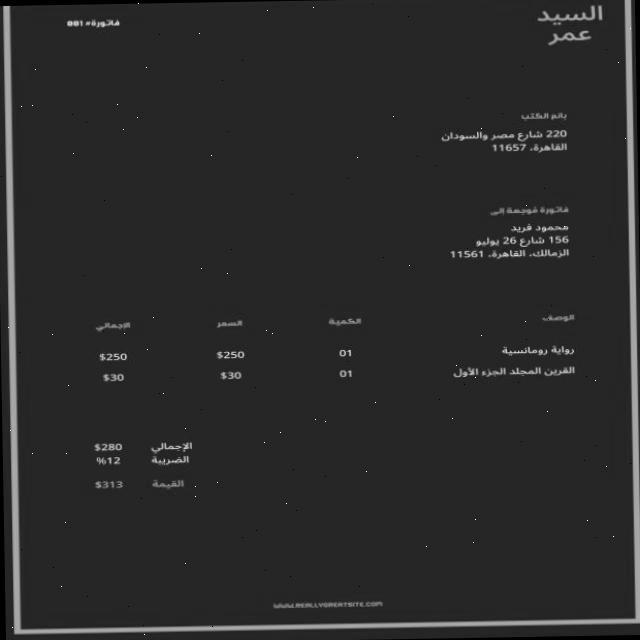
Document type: Invoice